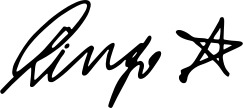
Signature of: ringo starr